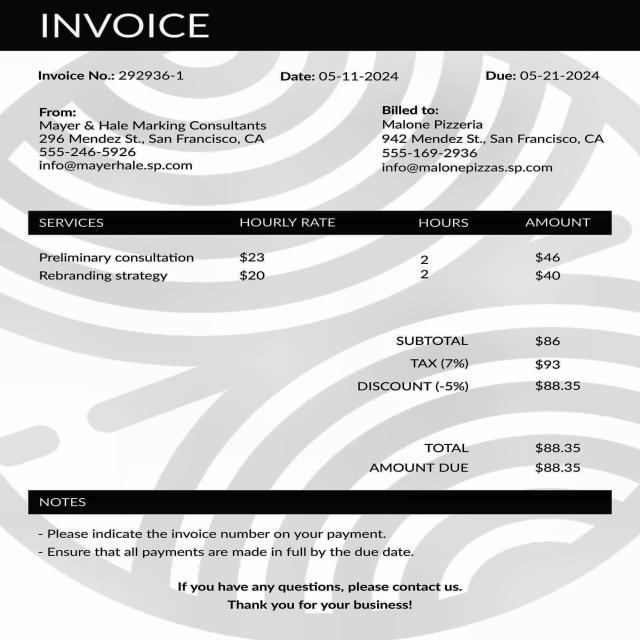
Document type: Invoice